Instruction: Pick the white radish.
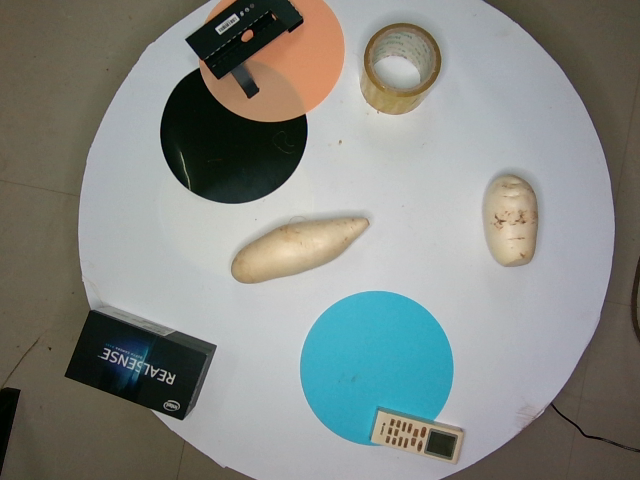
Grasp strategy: vertical